Question: What do the imaging results show?
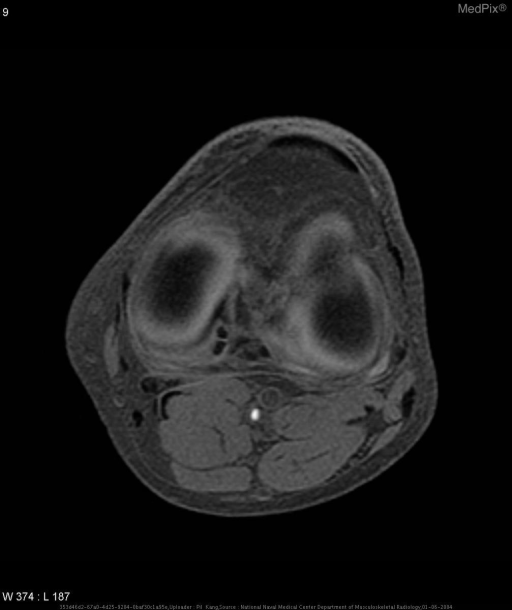
Answer: The imaging shows Within the substance of the posterior horn of the medial meniscus, there are two small lesions which demonstrate a low T1 and T2 signal rim with homogeneous high T1 signal equal to that of marrow fat which demonstrates decrease in signal on fat-saturation images. Within the substance of the posterior horn of the medial meniscus, there are two small lesions which demonstrate a low T1 and T2 signal rim with homogeneous high T1 signal equal to that of marrow fat which demonstrates decrease in signal on T2 fast-spin echo with fat-saturation images..